Patient: Male, age 66
A 66-year-old Caucasian male Physician Assistant was evaluated at the Infectious Disease clinic for ten-pound weight loss and worsening dry cough without fevers, night sweats or hemoptysis. He had a history of controlled type 2 diabetes mellitus, hypertension, dyslipidemia and remote history of latent tuberculosis treated in 1973 with 6 months of isoniazid. He smoked one pack of cigarettes per day during his early adulthood and quit smoking more than 40 years ago. On examination, he appeared weak and anxious with a weight 83 kg that appeared appropriate for his 185-cm height. He had a normal respiratory rate of 16 per minute, pulse of 78 per minute, and a blood pressure of 127/76 mmHg. Chest auscultation revealed good breath sounds with few left upper lobe rhonchi without crackles. The remainder of his exam was normal. Laboratory work-up revealed a white blood cell count of 5600/mm3, with 53.2% neutrophils, 29.2% lymphocytes, 11.9% monocytes, 3.8% eosinophils, hemoglobin 14.3 g/dL and platelet count 219,000/mm. The comprehensive metabolic panel was within normal limits and his HIV 1/2 antibody screen was negative.
Chest CT scan showed left upper lung lobe mass measuring 3.1 x 2.6 x 2.2 cm with smaller lower lobe lung nodules and mild left hilar adenopathy (Fig. 1). PET scan followed with findings concerning for malignancy. However, CT guided FNA biopsy was done and showed no evidence of malignant cells with negative routine, fungal and mycobacterial cultures. The patient was referred to cardiothoracic surgery and underwent thoracotomy and partial lobectomy with resection of the lung mass. Pathology exam revealed necrotizing granuloma with acid fast bacilli (Fig. 2).
Mycobacterial culture grew Mycobacterium chimaera. Confirmation and susceptibility testing were completed at the National Jewish Medical Center Mycobacteriology Laboratory in Denver, CO with molecular probes using 16S rDNA sequencing and rpoB sequencing. The isolate showed susceptibility/ intermediately susceptibility to clarithromycin, rifabutin and ethambutol with minimum inhibitory concentrations of 4 mcg/ mL, 0.5 mcg/ mL and 8mcg/mL, respectively. It showed resistance to ciprofloxacin, moxifloxacin, linezolid and amikacin with minimum inhibitory concentrations of 16 mcg/mL, 4 mcg/mL, 64 mcg/mL and 16mcg/mL, respectively.
The patient was initially treated with a 3-drug regimen including Rifabutin, Clarithromycin and Ethambutol. He had gastrointestinal intolerance to Clarithromycin, and it had to be switched to Azithromycin after 2 months. He also developed an allergic reaction to Rifabutin 6 months into therapy in the form of drug fever and eosinophilia and the drug had to be stopped. He completed the remaining 12 months of antimycobacterial therapy with Azithromycin and Ethambutol with complete resolution of his clinical and radiologic manifestations.
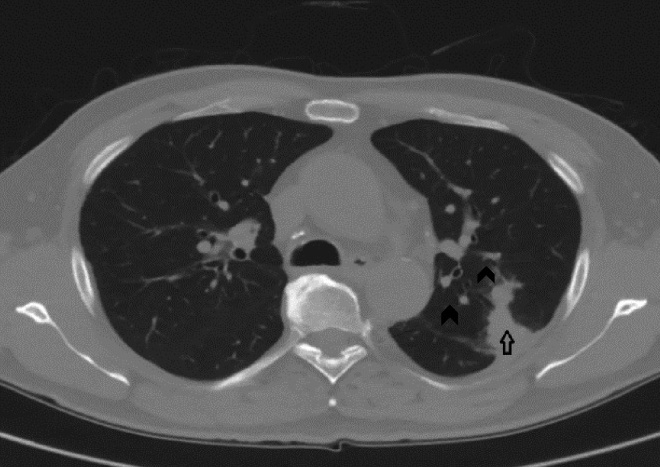
Image caption: Initial CT scan of the chest showing left lung mass (arrow), nodules and hilar adenopathy (arrowheads).